Question: Talk about the condition:
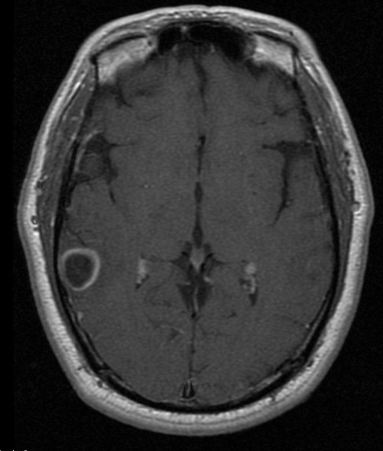
Answer: The disease is discussed as: Taeniasis  (adult  intestinal  tapeworm)  is  from  eating  undercooked  or  raw  "measly"  pork.    Definitive  host  (for the adult tapeworm)  is  man.    Normally  the adults  shed  eggs  (proglottids) into human feces that  are then eaten  by  the  intermediate  host  (pig/cow).    There, the ingested larvae  (cystercerci)  are  liberated  and  released  into  the  gut of the secondary host  where they invade  mucosa,  spread  via  blood  and  lymphatics  to  the  muscles  of  the  secondary/intermediate  host (pig/cow).

Cystercosis  is  an  infection  in  man  by  the  larval  stage  of  the  pork  tapeworm  Taenia  solium.    The  oncospheres  (larvae)  spread  hematogeneously  and  then  encyst  in  the  muscle  and  brain.    (Moving  larva  can  be  seen  in  eye  -  yechh!)    In  3-4  mon  the  larva  has  developed  fully,  by  an  invagination  of  the  bladder  (cyst)  wall  into  itself.    The  larva  is  at  the  end  of  this  invagination.    The  live  larva  is  inocuous  -  dead  and  dying  larva  are  irritating,  and  cyst  capsule  may  expand  by  5-20mm  w/fluid.    Slowly  (2-3  yrs)  the  cyst  will  calcify, and ultimately die.    Usually  of fairly uniform  size  in  the  brain.    The  "racemose"  multiloculated  cysts  occur  in  CSF cisterns.

Cysticercosis  and  CSF
326/694  pts  had  "inflammatory"  CSF
CSF  eosinophilia  (1-12%  of  leukocytes)  was  present  in  58%  of  326  w/inflammatory  CSF;  complement  fixation  +  in  84%  of  pts  with  "inflammatory"  CSF
===========================
358/694  had  "noniflammatory"  CSF
4.3%  had  eosinophilia  of  CSF
22%  had  positive  comp.  fixation  test